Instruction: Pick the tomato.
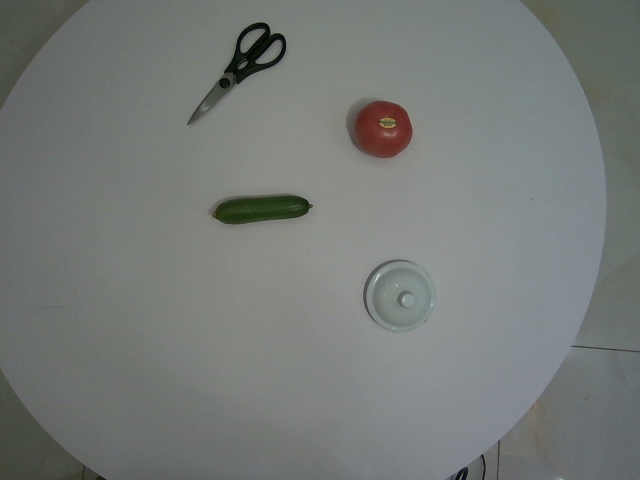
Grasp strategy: vertical